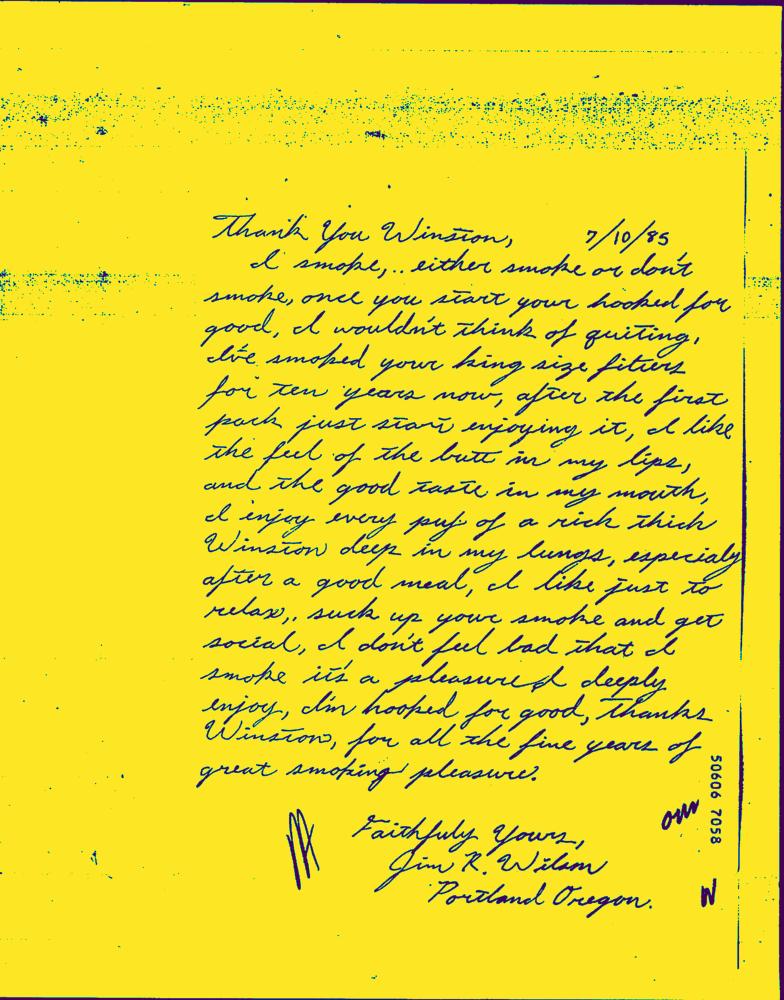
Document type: Hand-Written